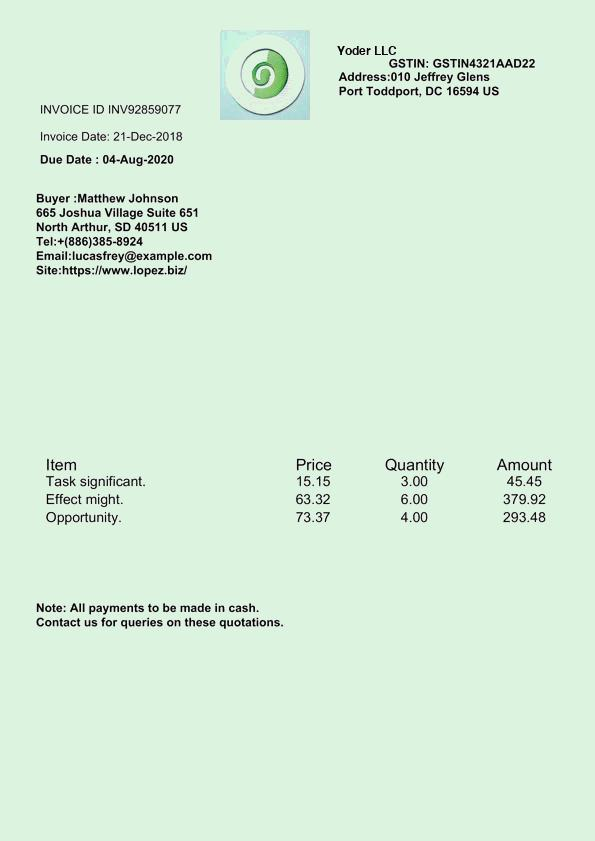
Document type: Invoice